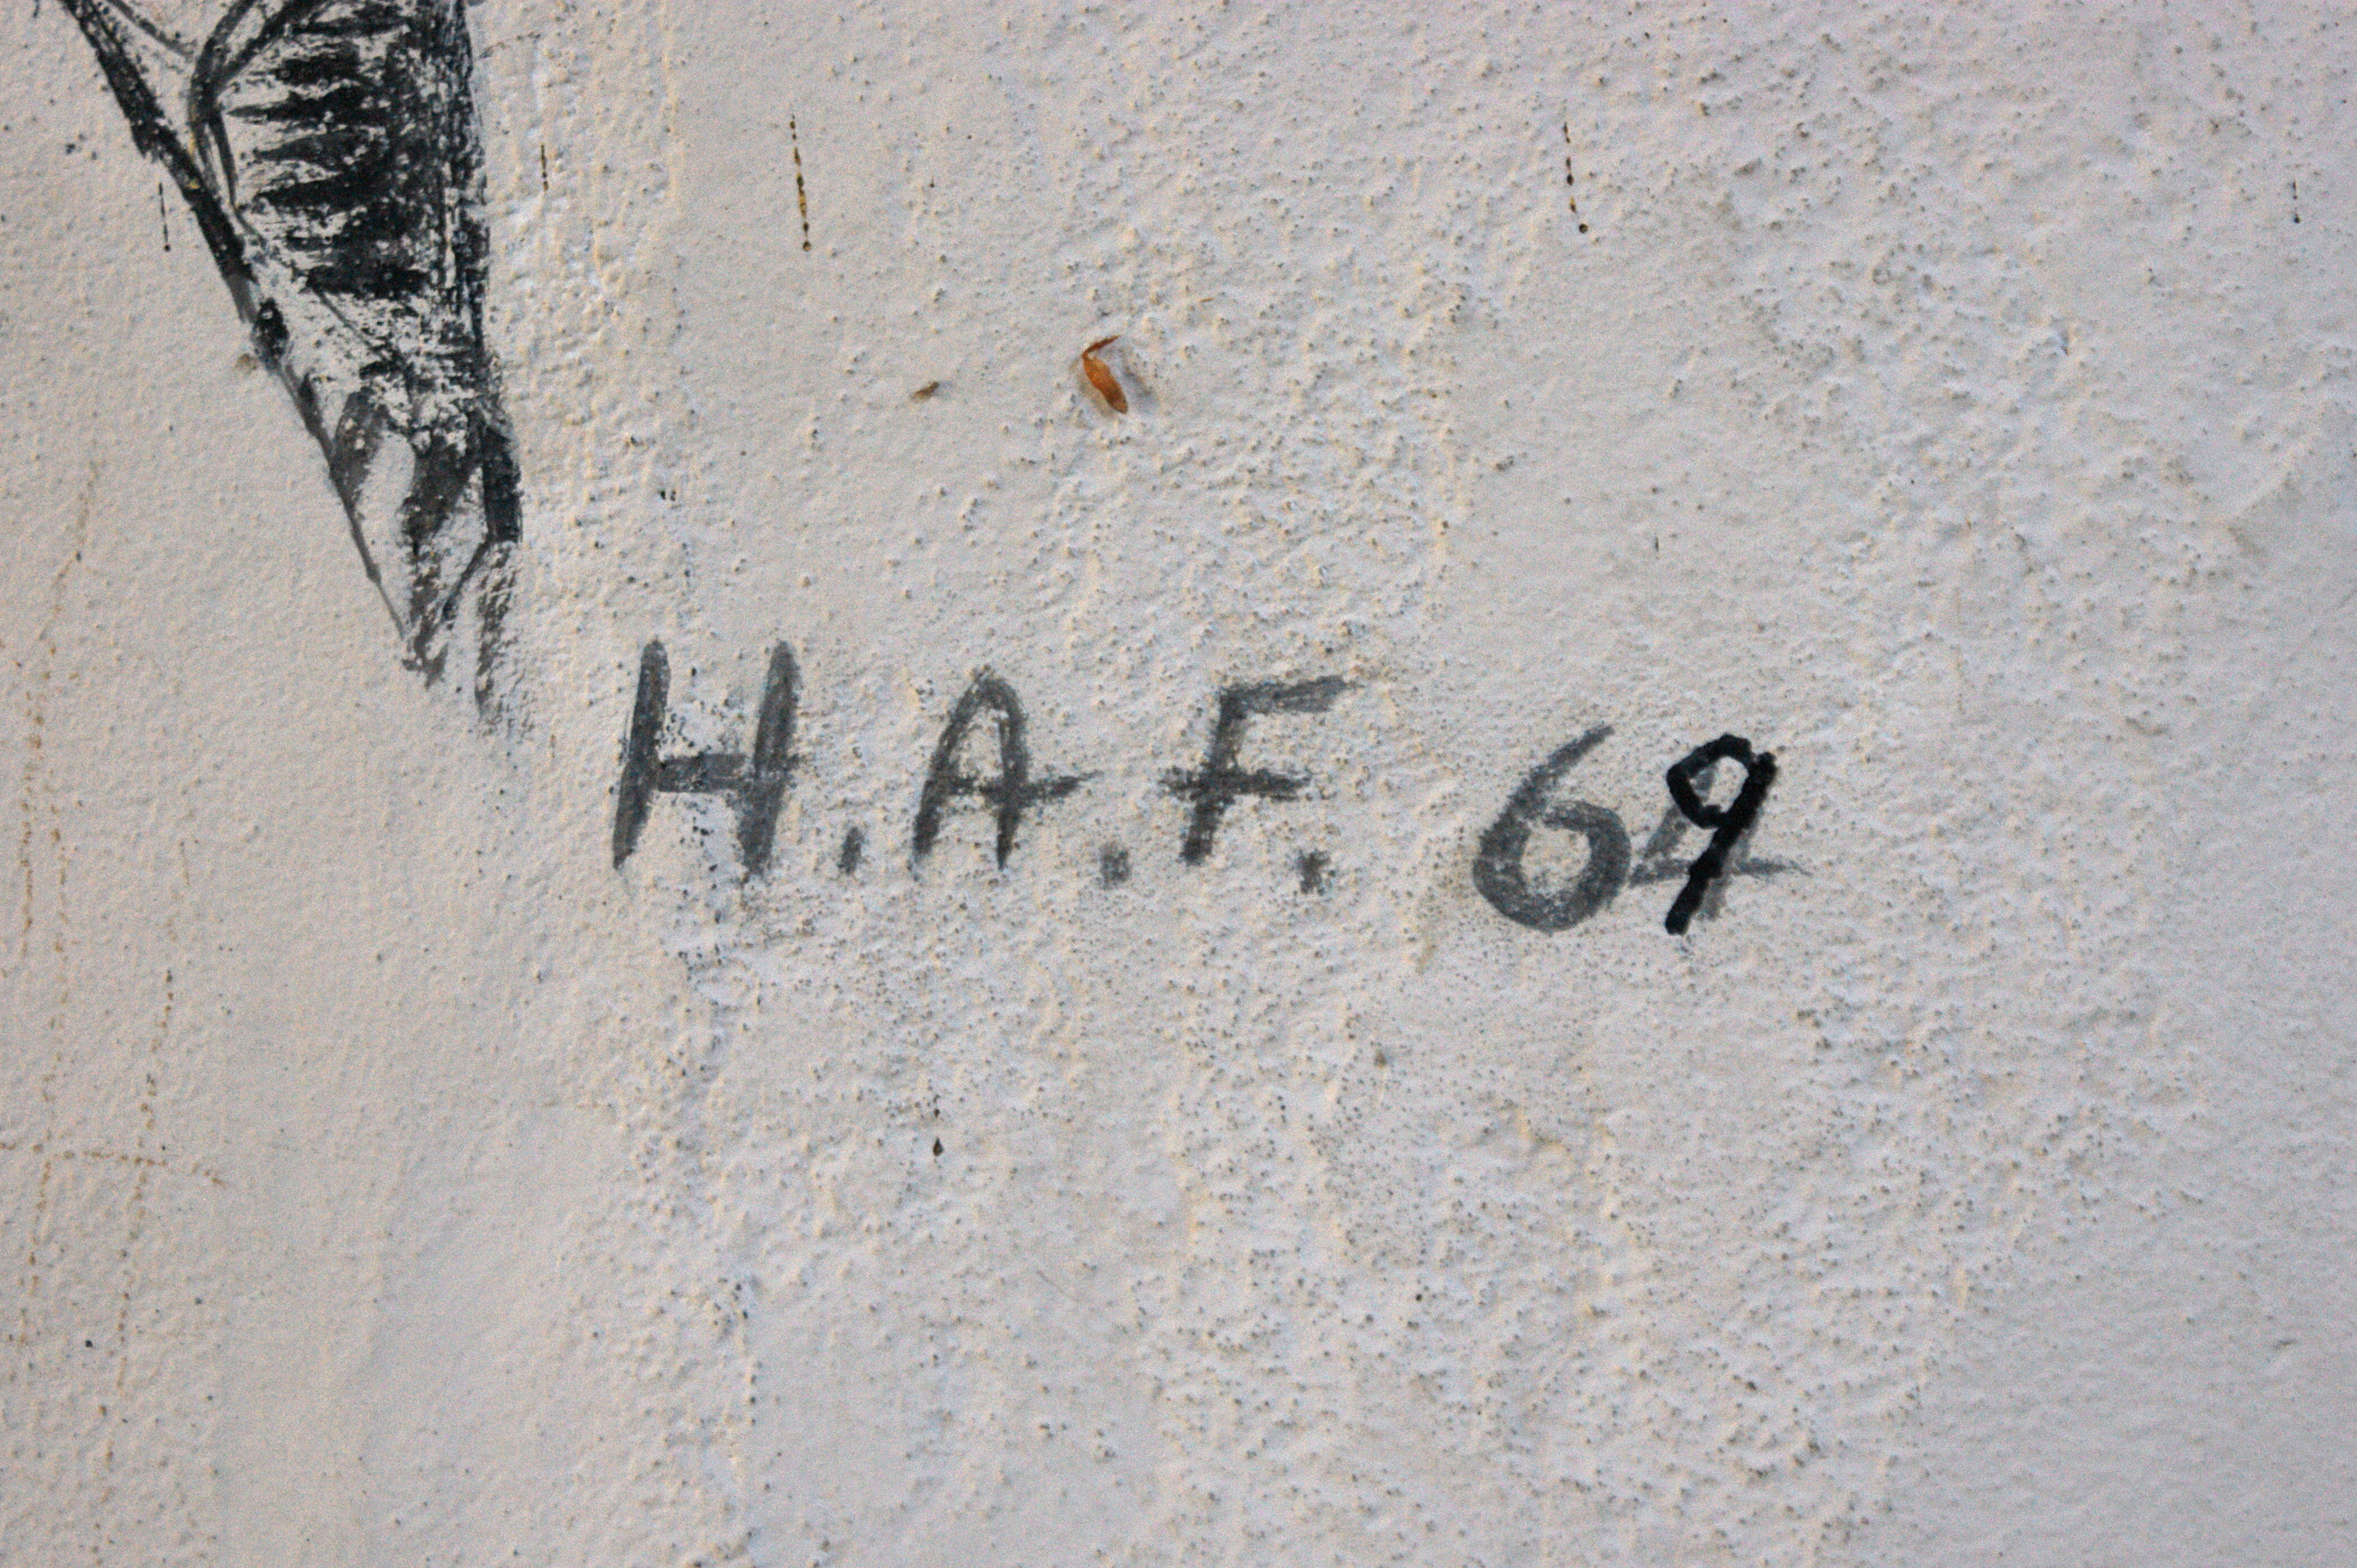
Signature of: hans alexander fischer